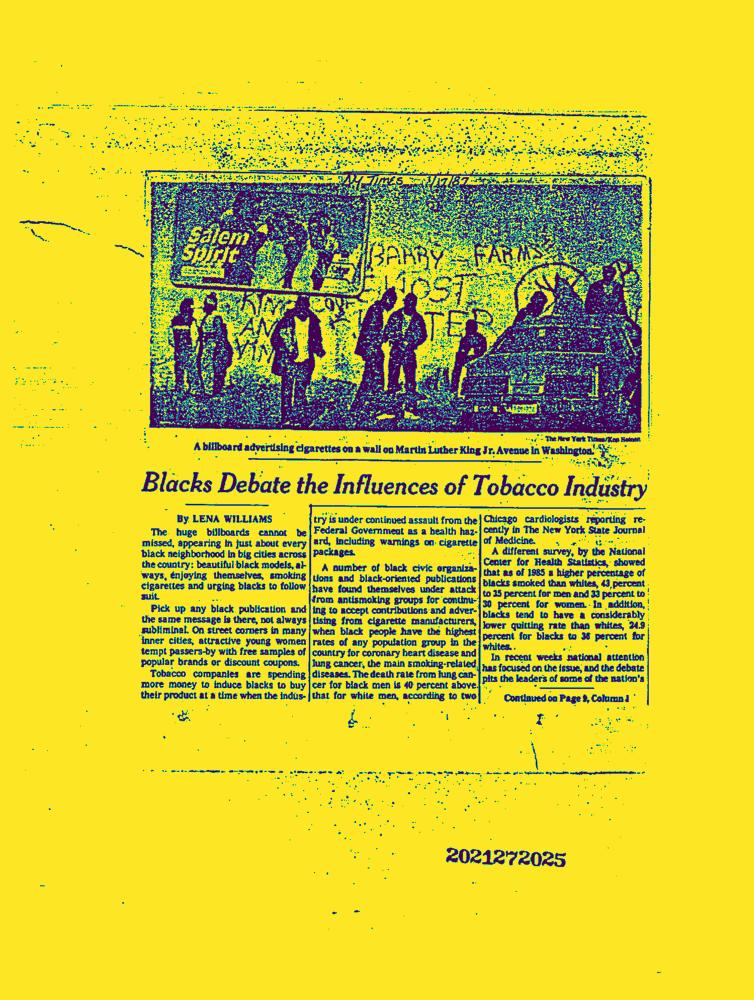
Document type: News-Article